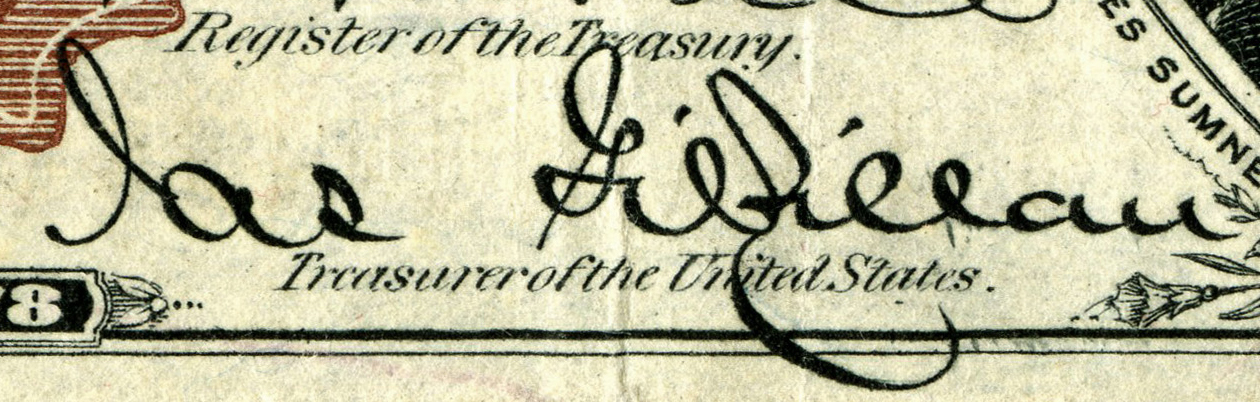
Signature of: james gilfillan